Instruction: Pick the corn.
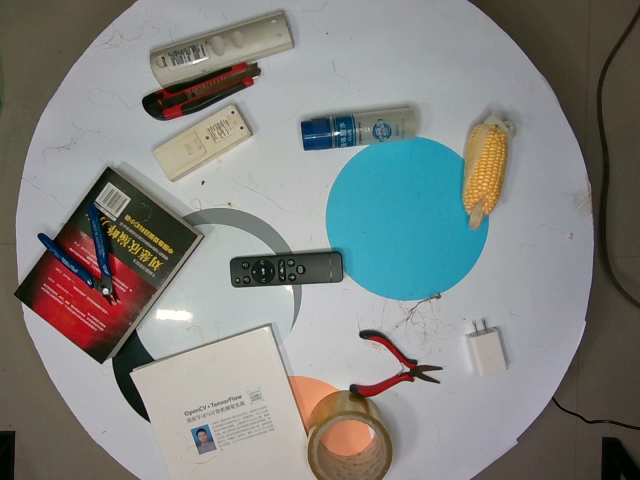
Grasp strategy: vertical